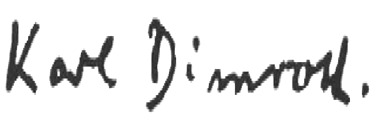
Signature of: karl dimroth